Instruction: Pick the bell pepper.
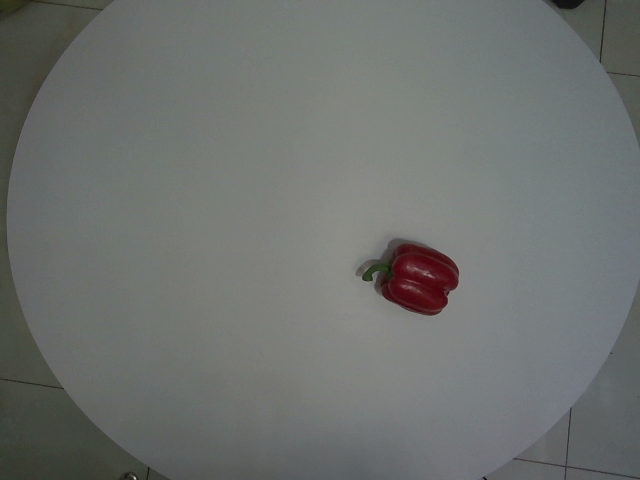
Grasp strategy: vertical